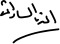
Signature of: anwar sadat